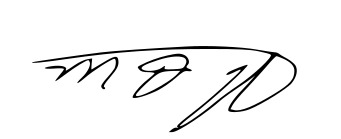
Signature of: mohammad javad zarif